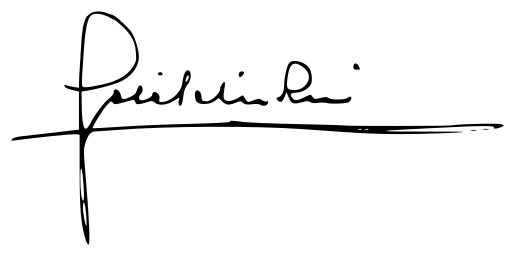
Signature of: josé solís